Patient: Male, age 68
The patient, a 68-year-old male, was admitted to our hospital because of "cough and sputum with breathlessness for 3 months". The patient presented with cough and sputum 3 months ago. Specifically, the patient had a paroxysmal cough with white mucous sputum, accompanied by chest distress, shortness of breath, and numbness of both lower limbs. He had a previous history of smoking for 50 years (20 cigarettes/day) but had quit smoking for 5 months. The rest of his past medical history was negative.
Physical examination: general condition was acceptable, superficial lymph nodes were not palpably enlarged, and the breath sounds of both lungs were rough without rhonchus and moist rales. No abnormalities were found on cardiac or abdominal examination.
The examinations undertaken are listed in Table 1. All images were taken by contrast-enhanced CT.
1. Chest CT plain scan and enhanced scan: (Figures 1A, B, 05 March 2022): a mixed-density mass measuring approximately 12.6 x 7.6 cm was found on the left upper lobe of the lung, with truncated bronchi in the upper lobe of the left lung, localized thinning of the left pulmonary artery, and multiple small patchy and nodular high-density shadows in the surrounding lung; multiple small nodules and small patchy high-density shadows were found in the lower lobe of the left lung.
2. Cranial MRI plain scan and enhanced scan (06 March 2022): abnormal lesion signal shadow was found in the anterior horn of the left lateral ventricle, which was presumed to be a cavernous hemangioma.
3. Tracheoscopy (09 March 2022): cauliflower-like neoplasm was found to block the orifice in the upper lobe of the left lung, and the opening of the lower lobe was slightly compressed and narrowed; no abnormalities were found in the bronchial tubes of the bilateral lobes.
4. Tumor markers (03 March 2022): carcinoembryonic antigen (CEA) was 6mg/ml, CA125 was 88.18U/ml, section 19 of cytokeratin was 12.91ng/ml, and neuron-specific enolase (NSE) was 33.72ng/ml.
There were no abnormalities in the routine blood test, whole-body bone imaging, biochemistry analysis, blood clotting, echocardiography, and electrocardiogram.
Pathological findings: the moderately differentiated squamous cell carcinoma was revealed (through bronchoscopy biopsy of left upper lobe lung). Immunohistochemical findings: CK5/6 (+), CK7 (-), Ki-67 (+, 50%-60%), NapsinA (-), P40 (+), TTF-1 (-), and P63 (+). No abnormalities were found in etiological examinations for bacteria, fungus, M. tuberculosis, Pneumocystis carinii, Actinomyces, nocardiosis, and cytomegalovirus.
Final diagnosis: there was a malignant tumor (squamous cell carcinoma, cT4N3M0 IIIC) with obstructive pneumonia in the upper lobe of the left lung. Since the patient had no surgical indications, he was suggested for chemotherapy combined with radiotherapy and PD-L1 testing. Genetic testing showed negative results for EGFR, ALK, ROS1, and PD-L1 expression.
Treatment:
Treatment course: a brief description of the treatment course is shown in Figure 2. After excluding contraindications, the first cycle of DP chemotherapy (docetaxel 120mg d1 + cisplatin 40mg d1-d3) was administered on 15 March 2022. Here, the chemotherapy went smoothly and the patient did not have any complaints. Then, the second cycle of chemotherapy was administered on 05 April 2022 with the same regimen as the first cycle. During chemotherapy, the patient had a severe gastrointestinal reaction and bone marrow suppression, with white blood cells falling to 1.3 x 109/L and neutrophils dropping to 0.23 x 109/L. Also, the patient was given symptomatic treatment such as leuke-raising injections but refused to accept another cycle of chemotherapy. After excluding contraindications, he was treated with 200 mg of camrelizumab for immunotherapy on 25 April 2022. On 21 May 2022, the patient began to cough up blood in phlegm with a volume of about 20 ml and he was reviewed using a chest CT on 22 May 2022 (Figures 3A, B), which showed that the lung cancer in the upper lobe of the left lung was less extensive than before, while multiple small nodules and small patchy high-density shadows in both lungs were more extensive than before, which could not exclude pneumonia or infection associated with ICIs. The patient was diagnosed with a tracheoscopy and a 13-item nucleic acid test for respiratory pathogens in the lavage fluid, which was positive for MTB. Moreover, the acid-fast bacillus stain test was positive. Therefore, the patient was considered to have active TB. Multidisciplinary oncology consultation suggested that the patient should stop immunotherapy and be treated with a four-drug anti-TB regimen of isoniazide, rifampicin, ethambutol, and pyrazinamide. After 3 months of anti-TB treatment, the patient was reviewed using an enhanced CT scan on 19 August 2022, which showed that the primary focus of cancer in the right lung was stable and the nodular and small patchy high-density shadows in both lungs were less extensive than before (Figures 4A, B). Finally, the lung was stable, and no further ICIs were administered.The patient is currently in a relatively stable condition and is being followed up.
Keywords: drug-related adverse reactions, immune checkpoint inhibitors, interferon-γ release assay, tuberculosis, tuberculosis screening
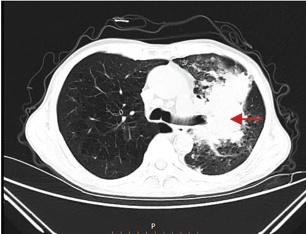
Image caption: Chest CT on 05 March 2022. (B) Multiple small nodules and small patchy high-density shadows in the lower lobe of the left lung.